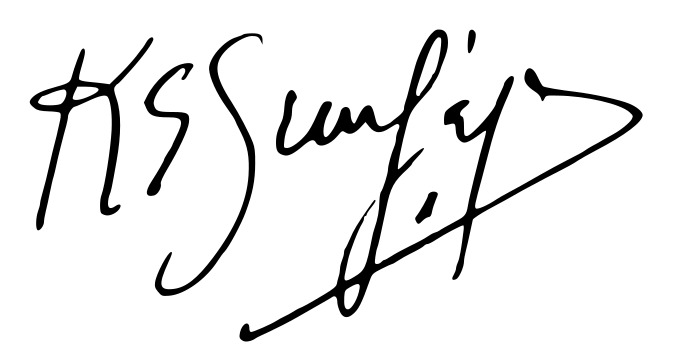
Signature of: kyriakos venizelos